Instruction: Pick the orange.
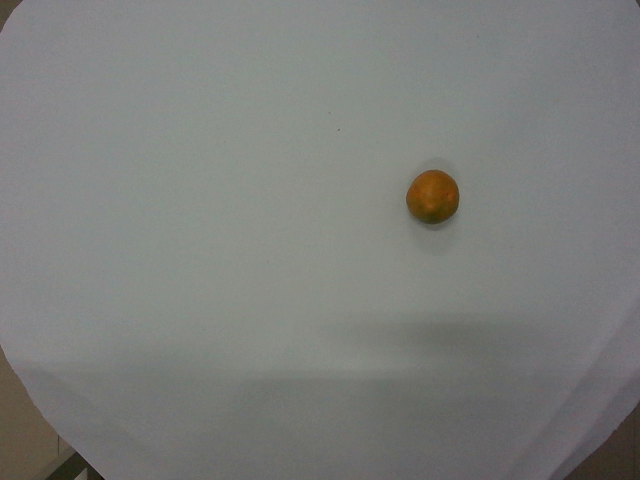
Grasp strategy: vertical